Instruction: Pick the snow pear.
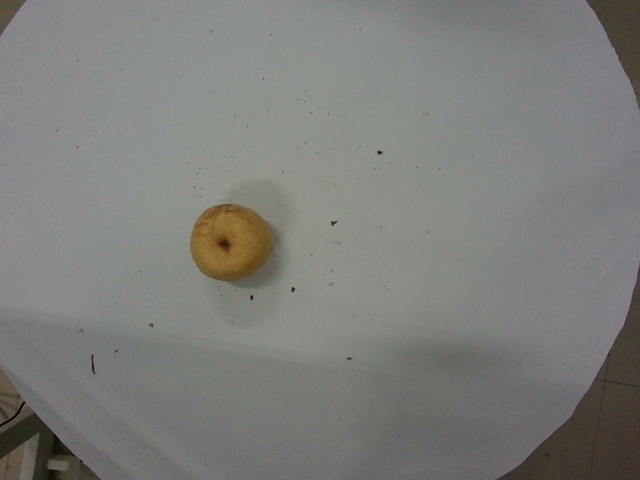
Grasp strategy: vertical